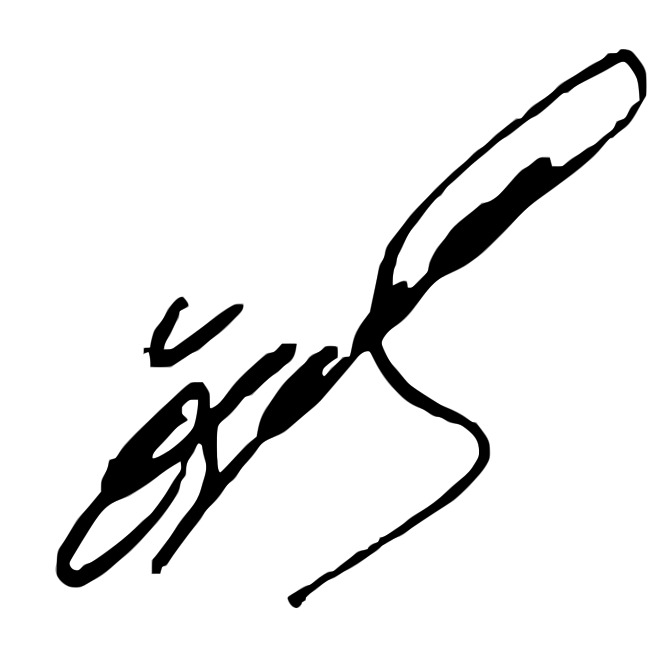
Signature of: özgür özel